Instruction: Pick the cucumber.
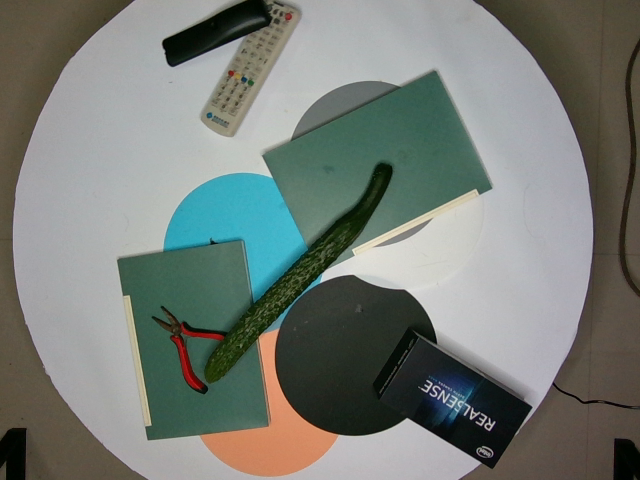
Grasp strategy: vertical